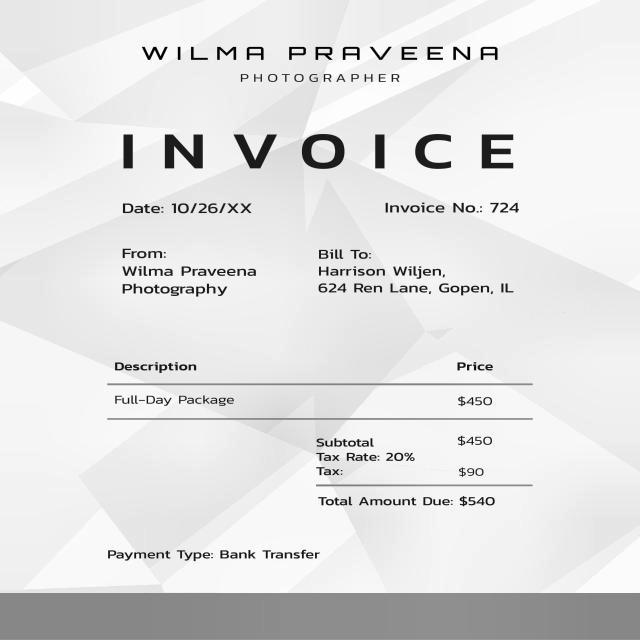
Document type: Invoice